Question: What appears to be the issue?
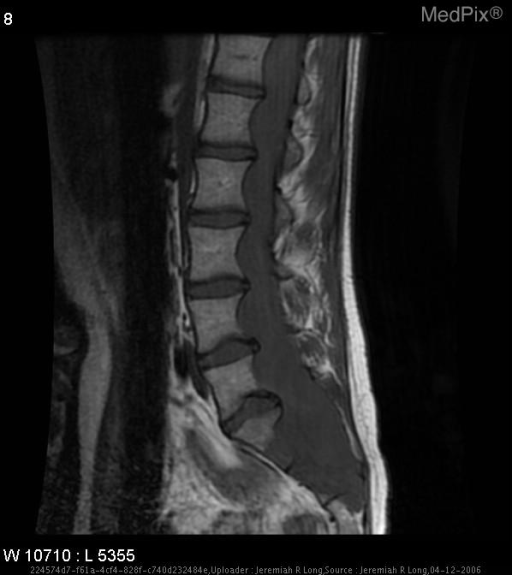
Answer: The findings suggest In the spinal canal, from approximately the mid body of T11 through the sacrum, is a large expansile intradural mass which is isointense to the cord on T1, hyperintense to the cord on T2 and avidly enhances with gadolinium albeit eterogeneously.  Marked scalloping of the posterior vertebral bodies is noted most marked in the sacrum.

	This mass in the lumbar region extends into the neural foramina at all levels and expands the neural foramina at the lower segments with extension out of the right neural foramina at L5-S1.
	At the level of L4, there is a focal T2 bright lesion which may represent a small fatty element or small region of hemorrhage.. In the spinal canal, from approximately the mid body of T11 through the sacrum, is a large expansile intradural mass which is isointense to the cord on T1, hyperintense to the cord on T2 and avidly enhances with gadolinium albeit heterogeneous.  Marked scalloping of the posterior vertebral bodies is noted at these levels which increased extending caudally, most marked in the
sacrum.  There is also canal expansion at L5 and into the sacrum.
	This mass in the lumbar region extends into the neural foramina at all levels and expands the neural foramina at the lower segments with likely extension out of the right neural foramina at L5-S1.
	At the level of L4, within the mass within the canal, there is a focal T2 bright lesion which may represent a small fatty element or small region of hemorrhage.. The patient might have a history of 19 year-old male with a six-month history of back pain and right leg weakness.